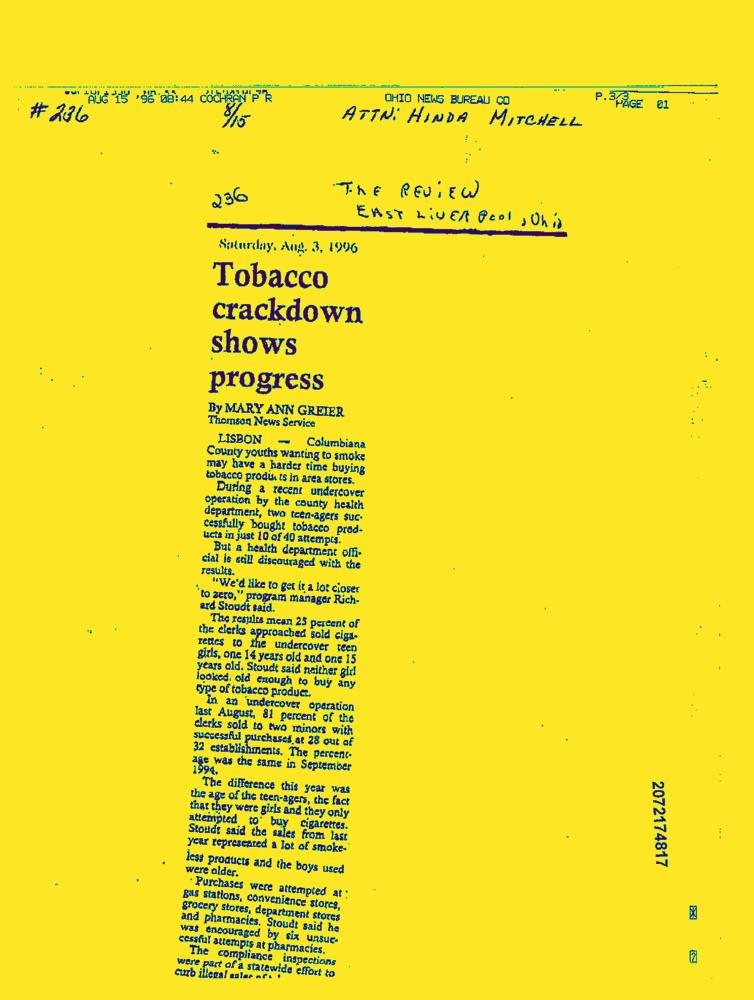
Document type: News-Article